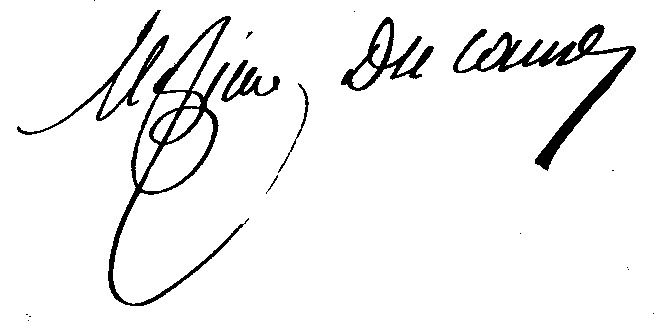
Signature of: maxime du camp